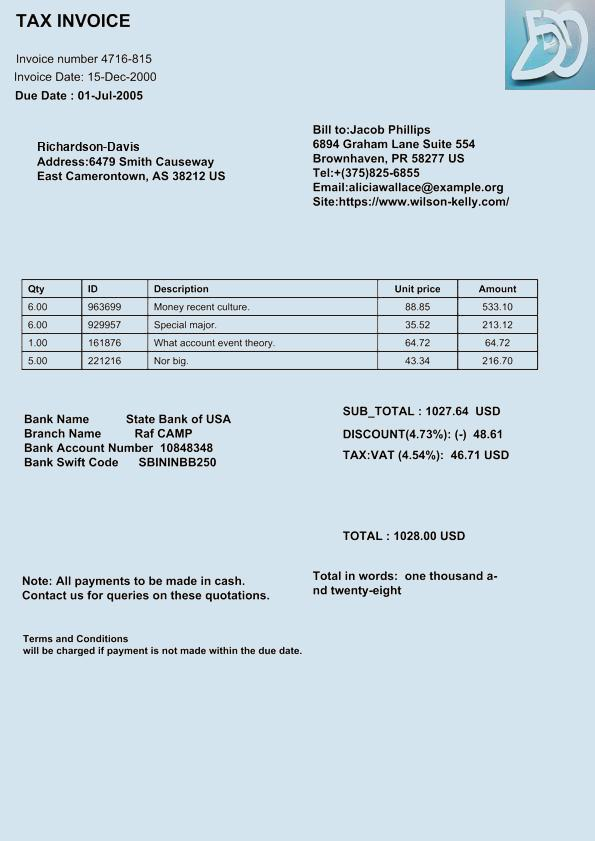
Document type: Invoice